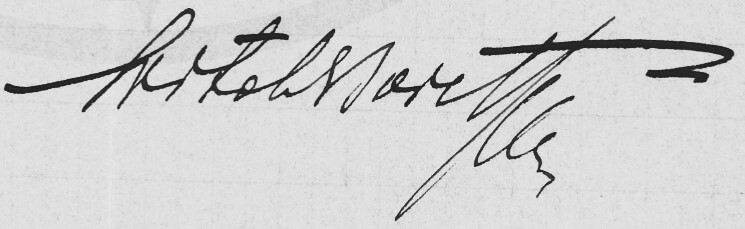
Signature of: q130536154